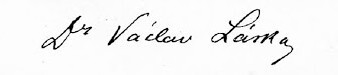
Signature of: václav láska